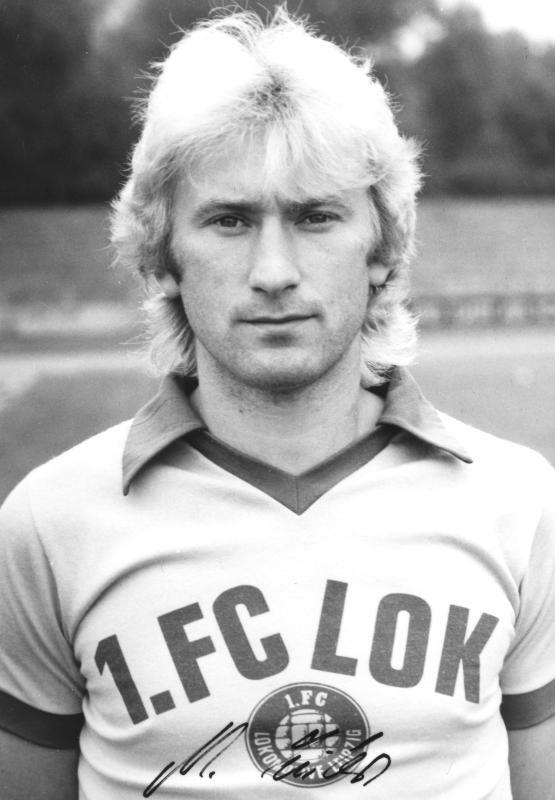
Signature of: matthias liebers